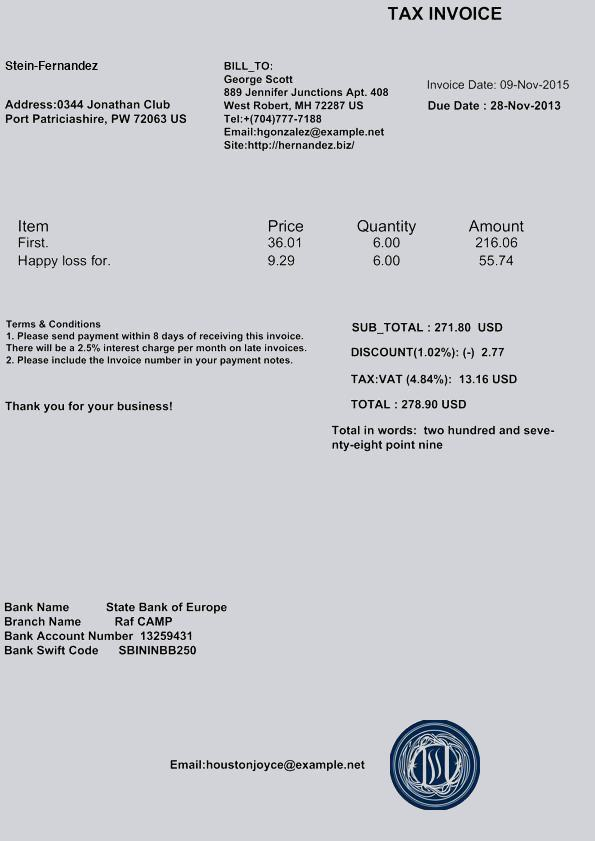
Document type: Invoice